Can you pull out the amount in words, numerical amount, payee's name, date of the cheque, and the bank's name from the image?
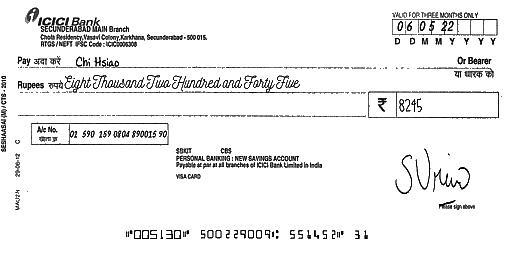
amt_in_words: Eight Thousand Two Hundred and Forty Five
amt_in_figures: 8245
payee_name: Chi Hsiao
bank_name: ICICI Bank
cheque_date: 06/05/22